Question: What jurisdiction, city, or county is the document associated with?
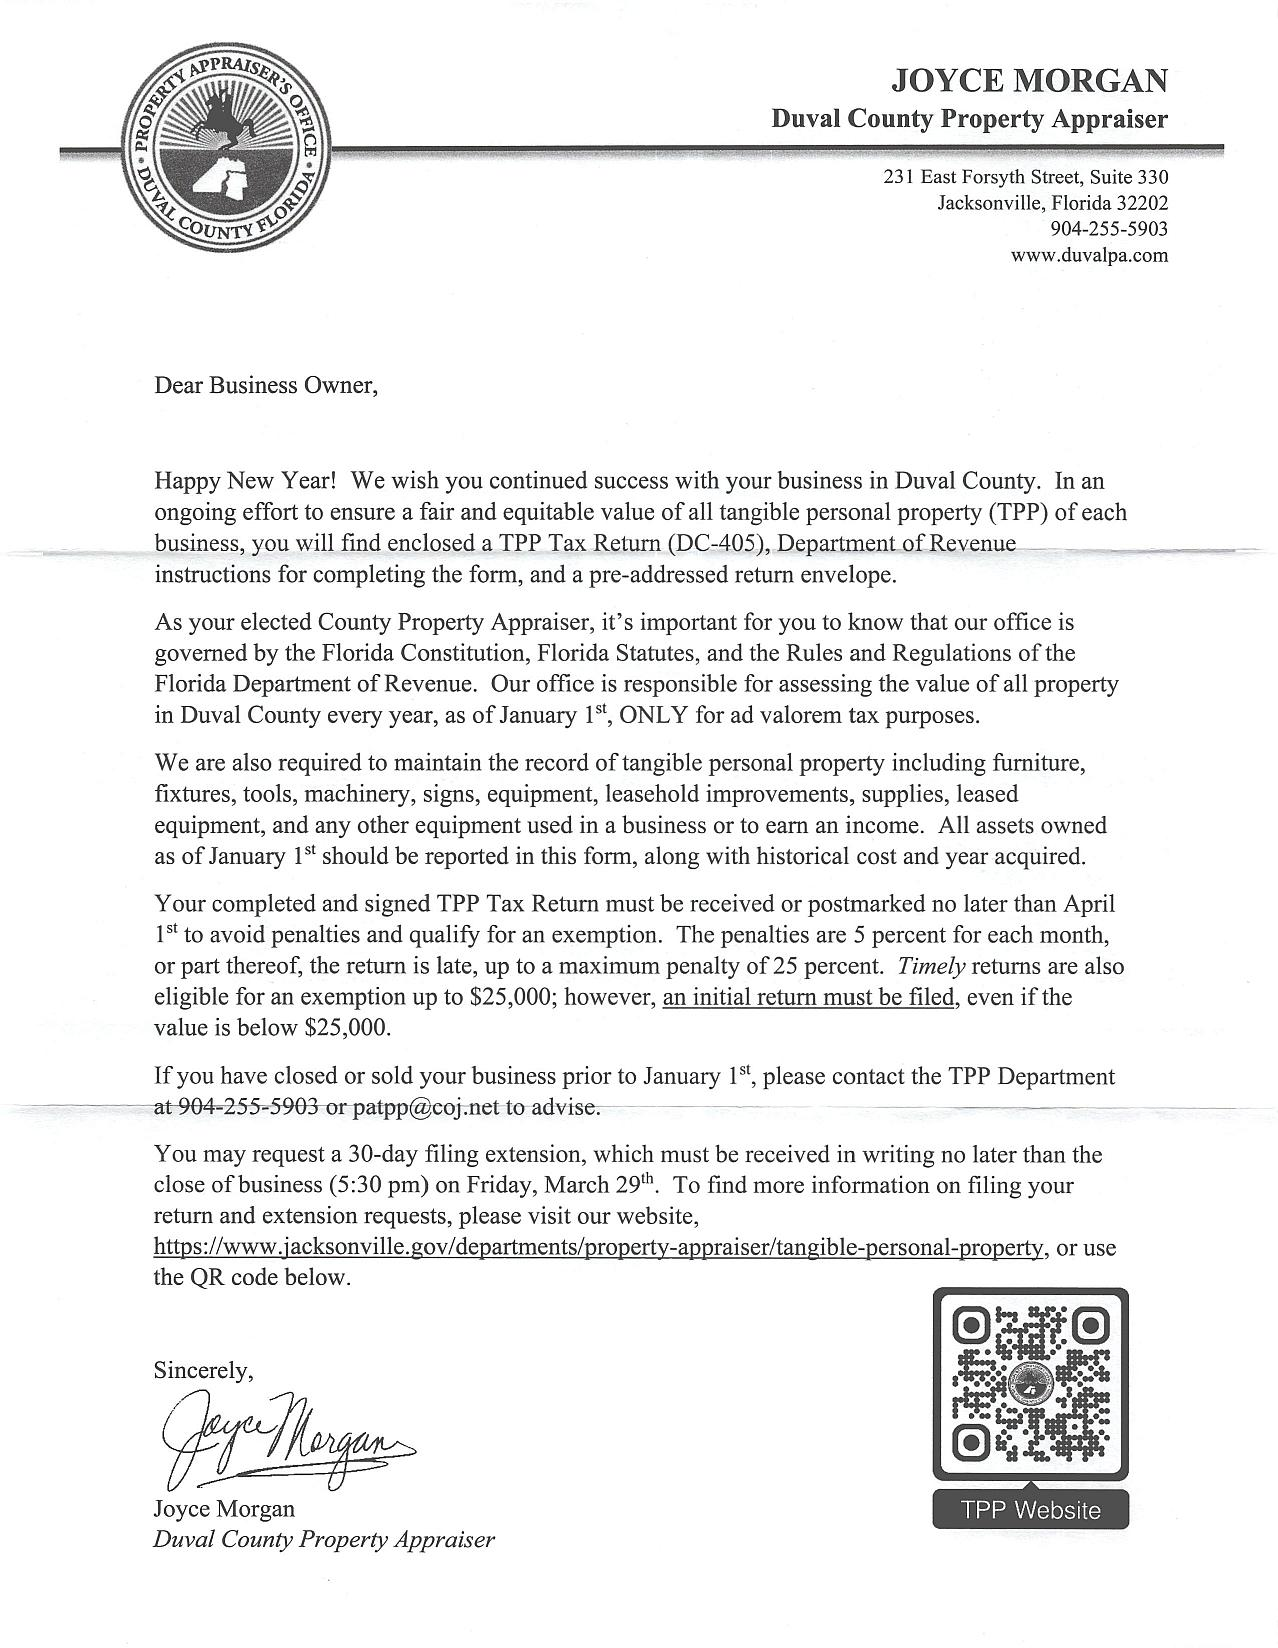
Answer: "Duval County"